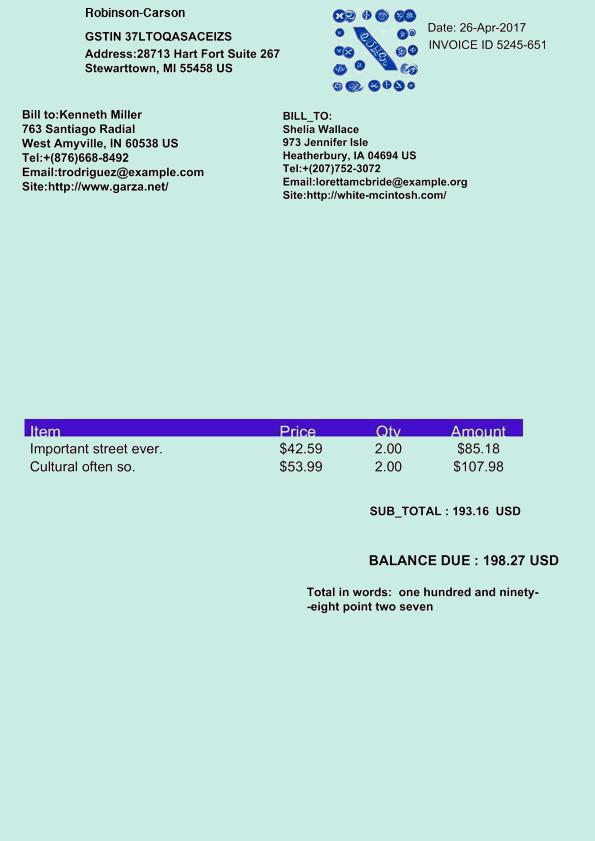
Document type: Invoice